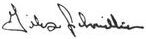
Signature of: gilles lehouillier